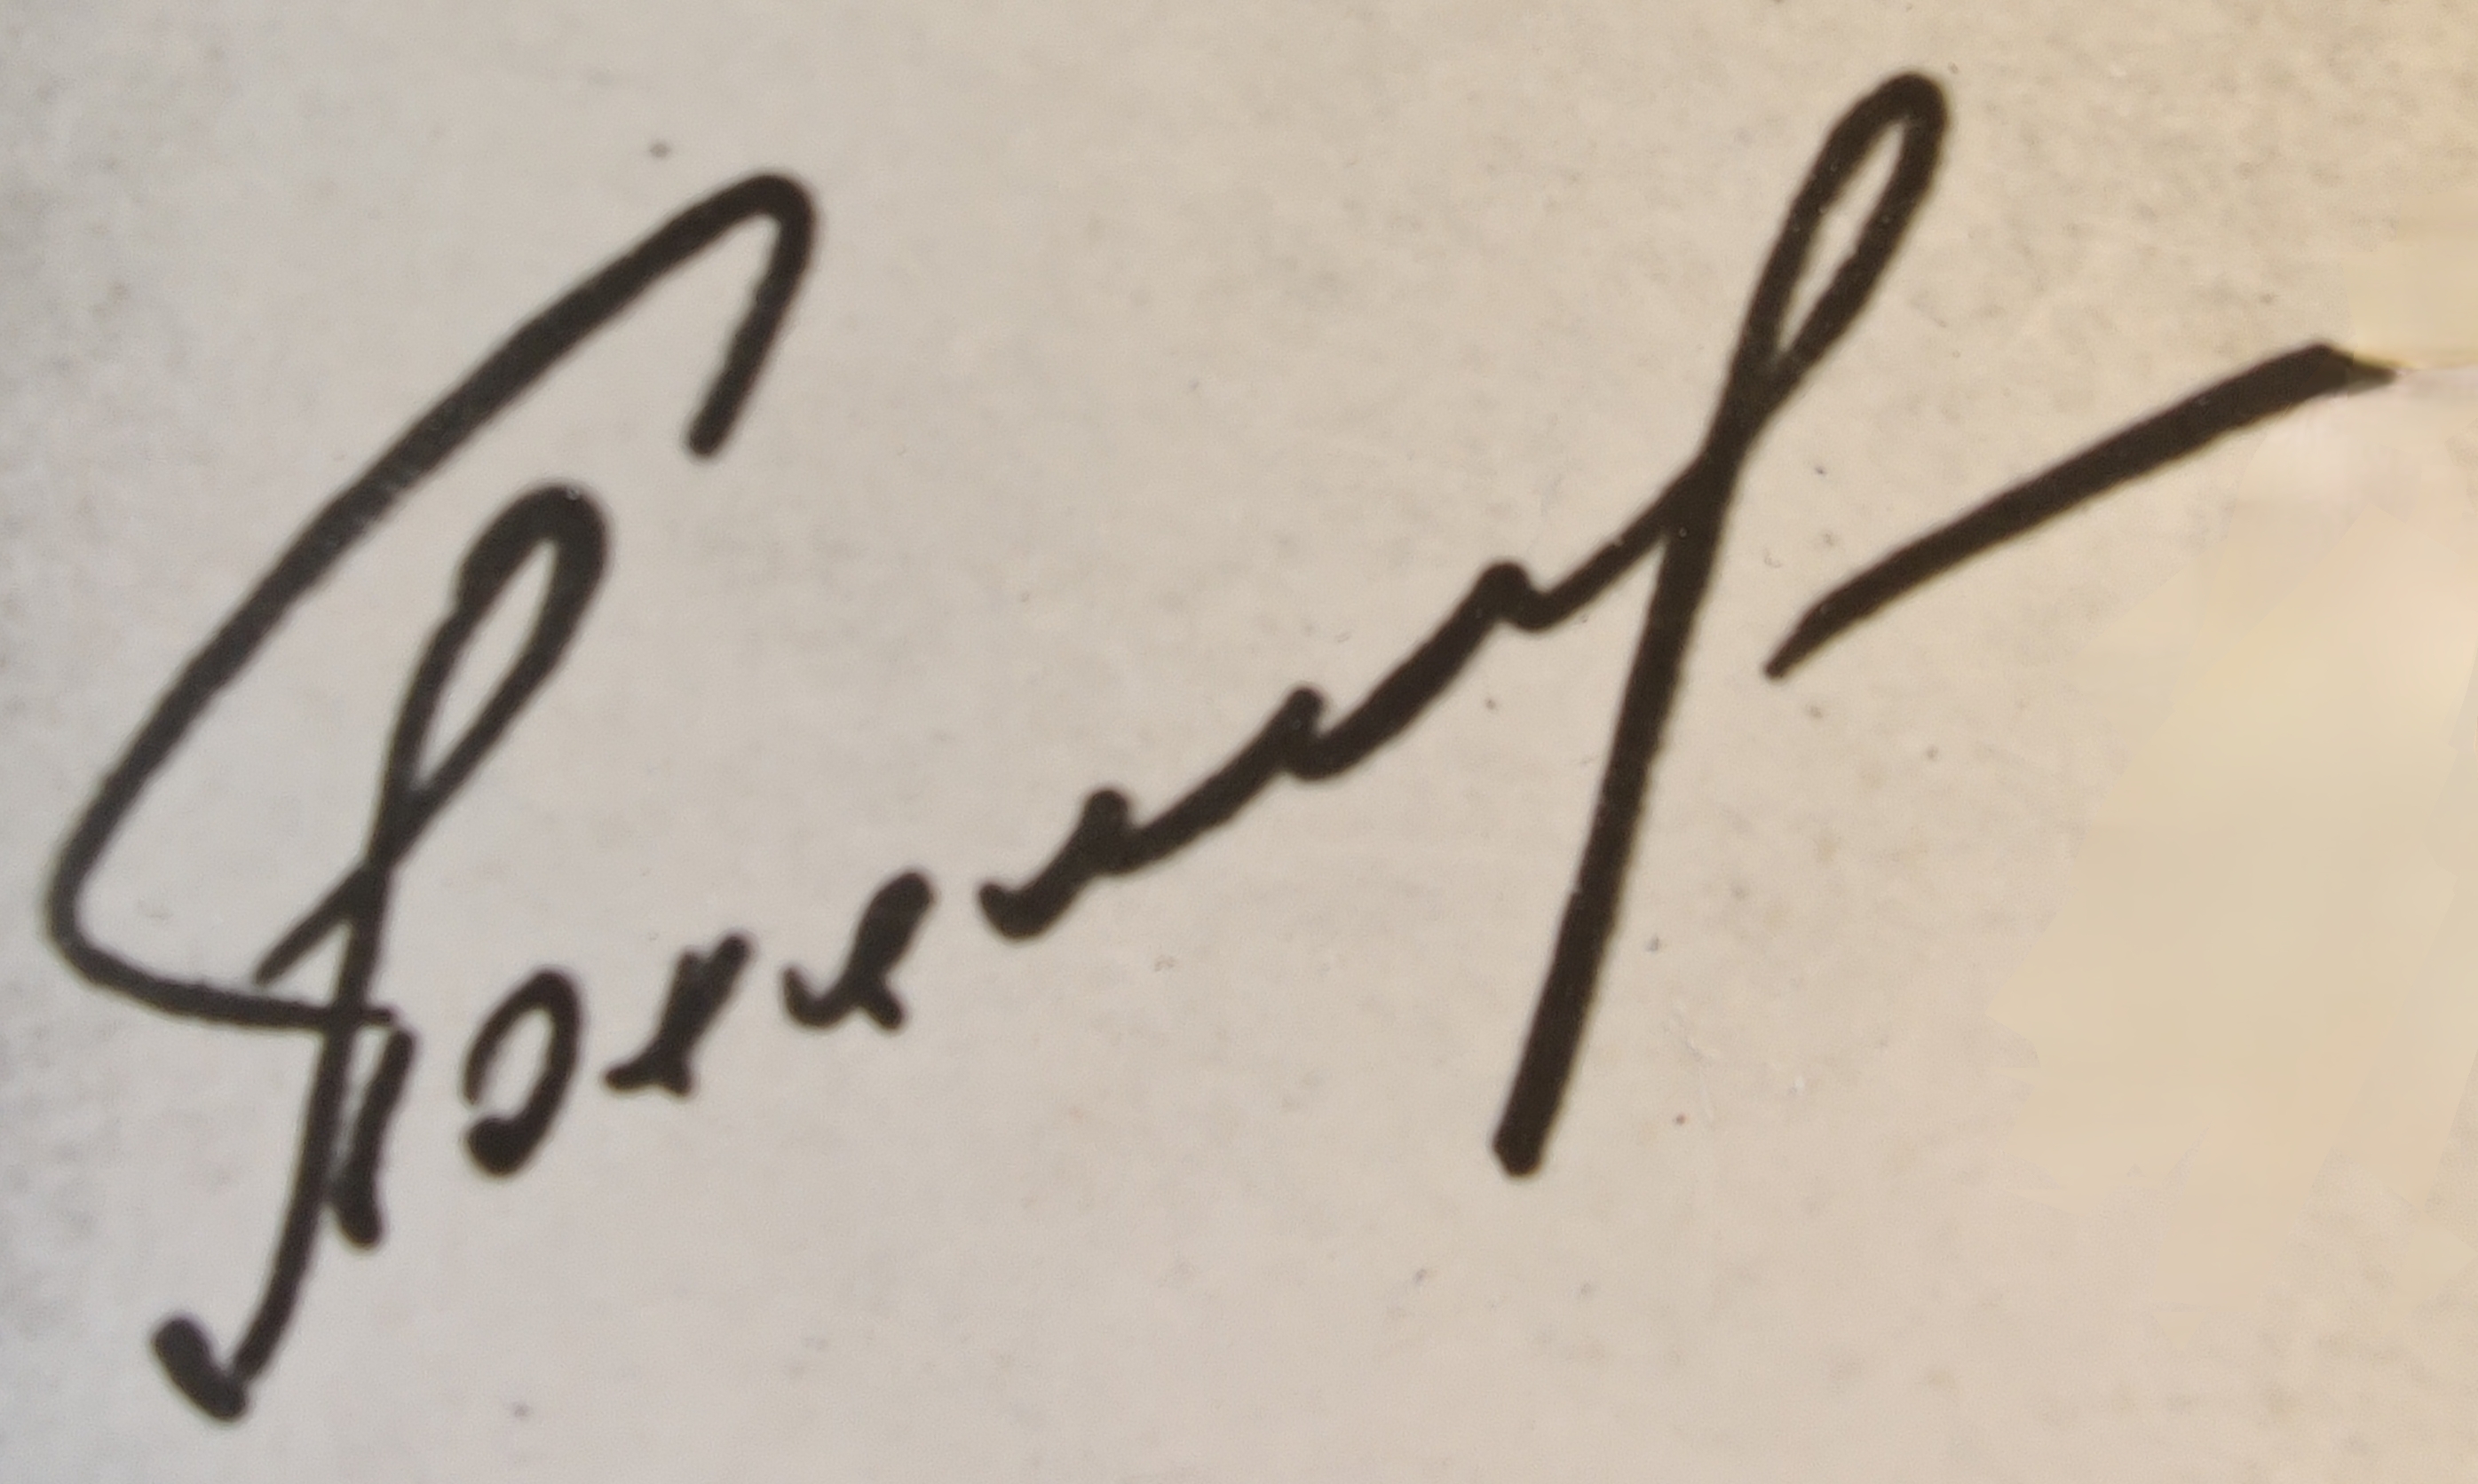
Signature of: pavel ivanovich belyayev